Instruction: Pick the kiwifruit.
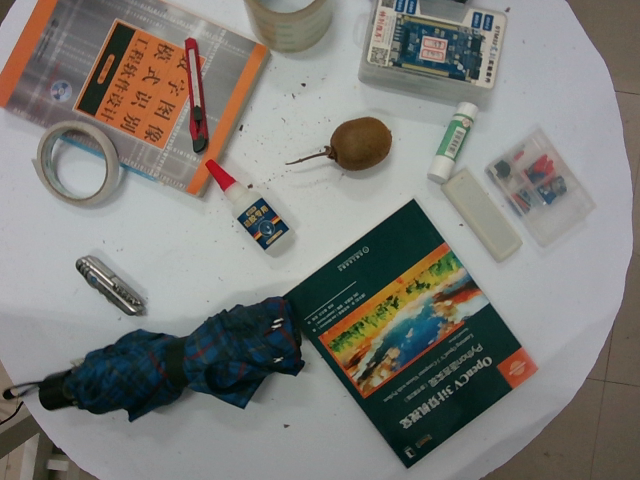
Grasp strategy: vertical